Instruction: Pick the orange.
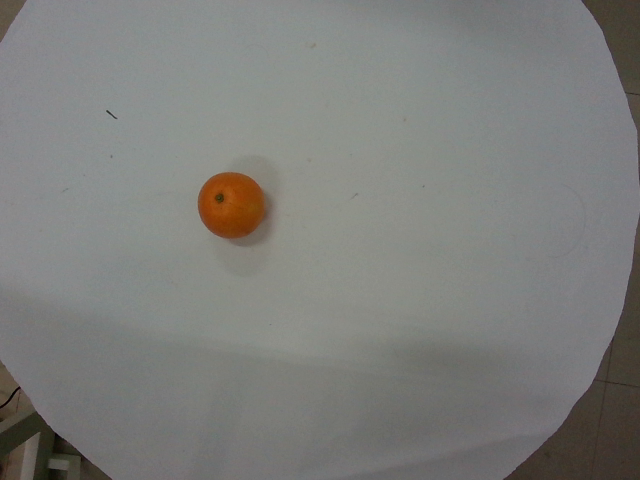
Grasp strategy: vertical